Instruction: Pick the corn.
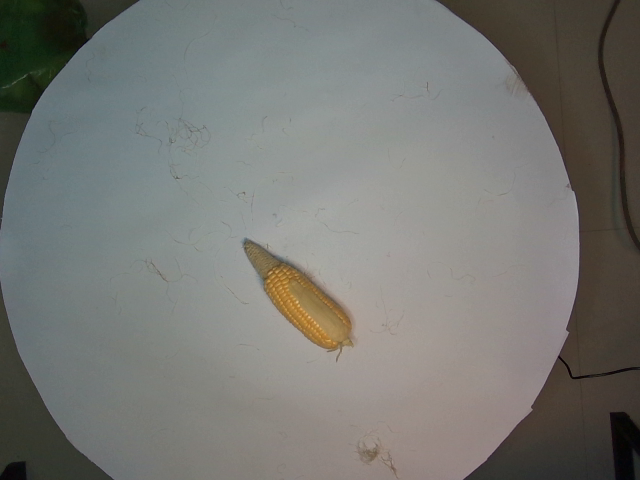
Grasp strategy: vertical